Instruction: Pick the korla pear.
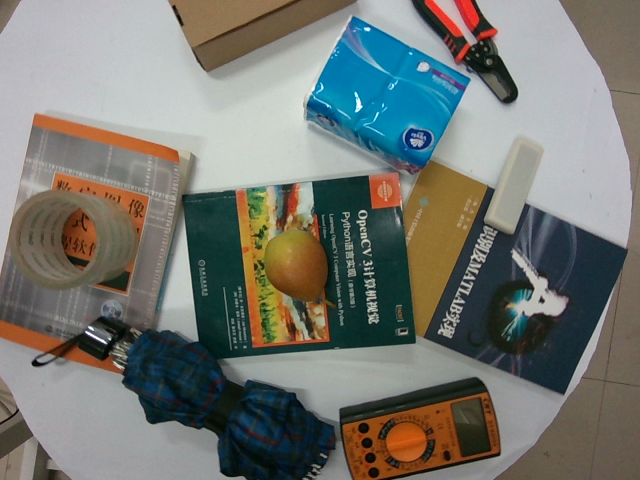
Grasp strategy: vertical